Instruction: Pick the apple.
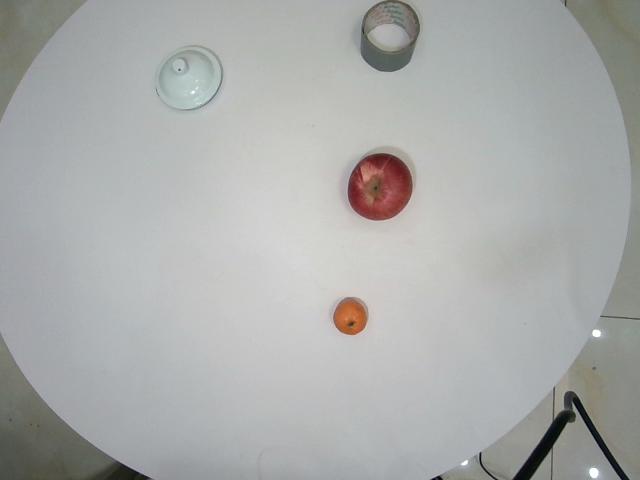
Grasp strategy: vertical